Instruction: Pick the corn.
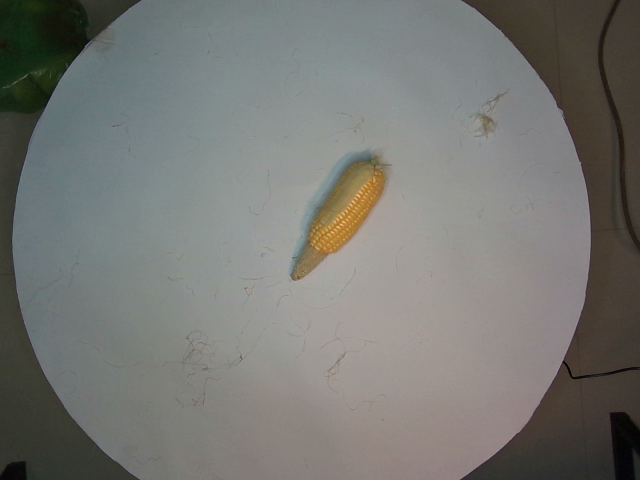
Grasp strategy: vertical